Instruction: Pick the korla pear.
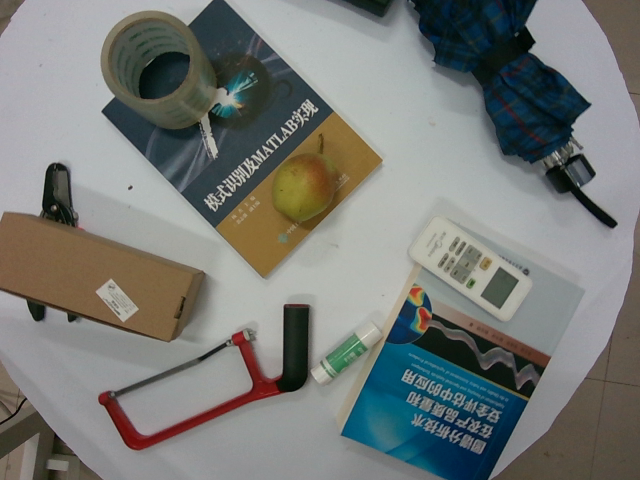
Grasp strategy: vertical